Question: What was observed in the imaging?
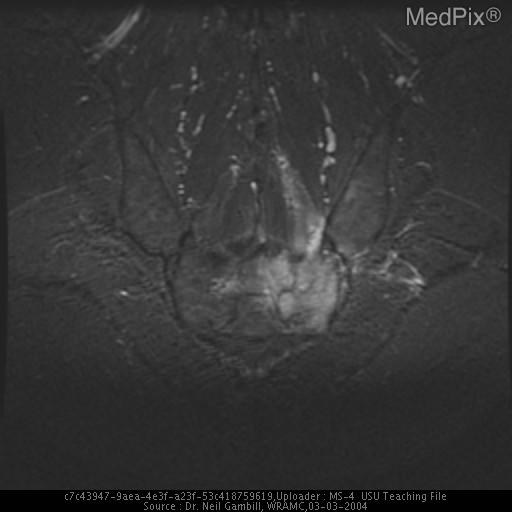
Answer: The imaging shows 1) Plain films- normal SI joints, ill defined lucent area over lower left sacrum, two sacral neural foramina on left widened with erosions of borders
2) CT- mass left side of sacrum, left side of S1 encroaching on left side neural foramen, normal vertebral bodies
3) MRI- infiltrating lesion with high T2 signal intensity within body of sacrum infiltrating into the epidural space MRI- infiltrating lesion with high T2 signal intensity within body of sacrum infiltrating into the epidural space.